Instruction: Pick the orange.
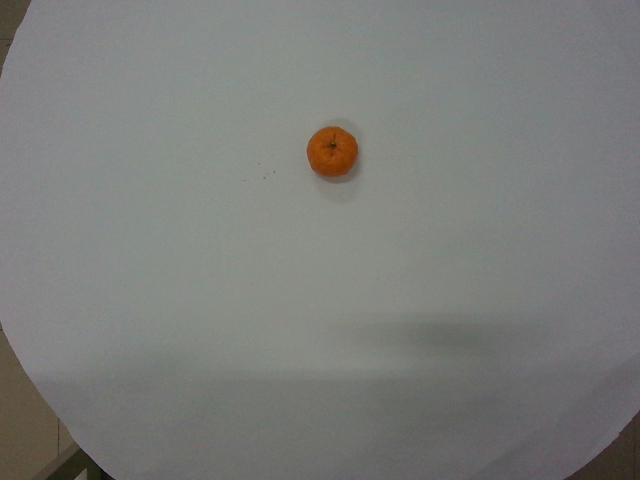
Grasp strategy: vertical